Question: What is the main concern?
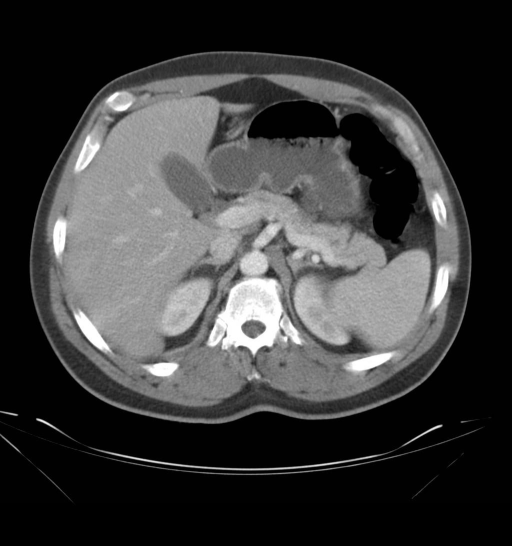
Answer: The findings suggest Initial plain radiograph showed narrowed disk space between T10-T11 and left paraspinal mass

-MRI showed paraspinal mass in the anterior paraspinal soft
tissues at T10-T11. T10-and T11 and intervertebral disc space show low signal intensity on T1 that becomes high signal intensity on T2 and enhanced after contrast consistent with vertebral osteomyelitis and discitis with paraspinal mass.. No evidence of cord compression from T10-T12. The patient might have a history of 52 y/o AA male recently deployed soldier who was medically evacuated due to chronic back pain that interfered with his duties as a truckdriver.  While being evaluated stateside, his pain worsened  and he had  a lumbar puncture which revealed signs consistent with a potential infection.  An MRI was then obtained for further evalutaion..